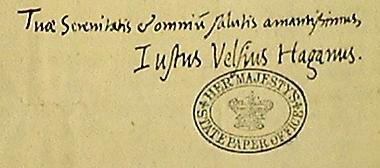
Signature of: justus velsius